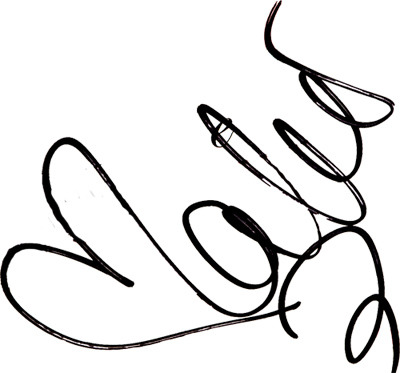
Signature of: malú